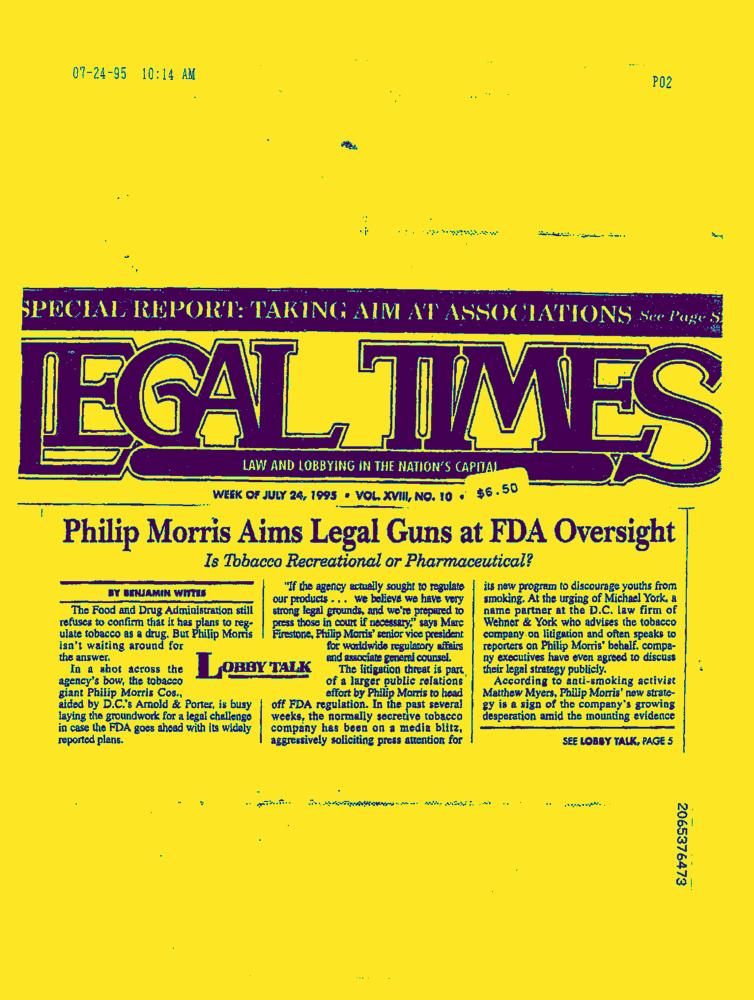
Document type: News-Article